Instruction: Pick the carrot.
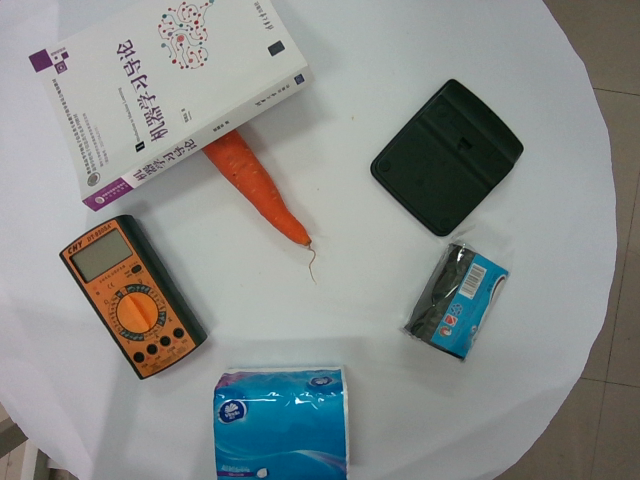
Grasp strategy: vertical